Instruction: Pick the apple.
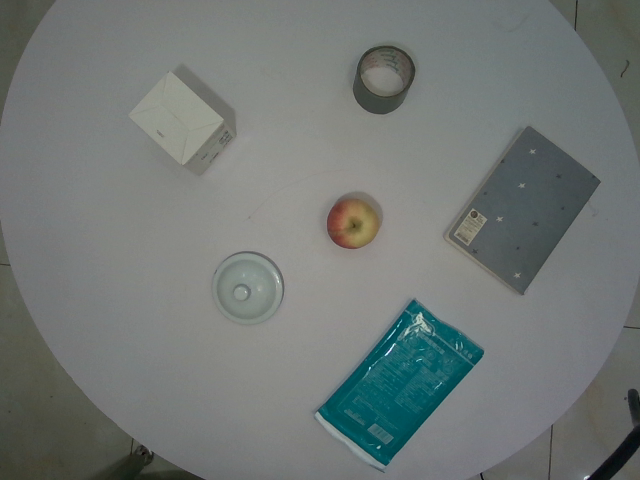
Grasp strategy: vertical